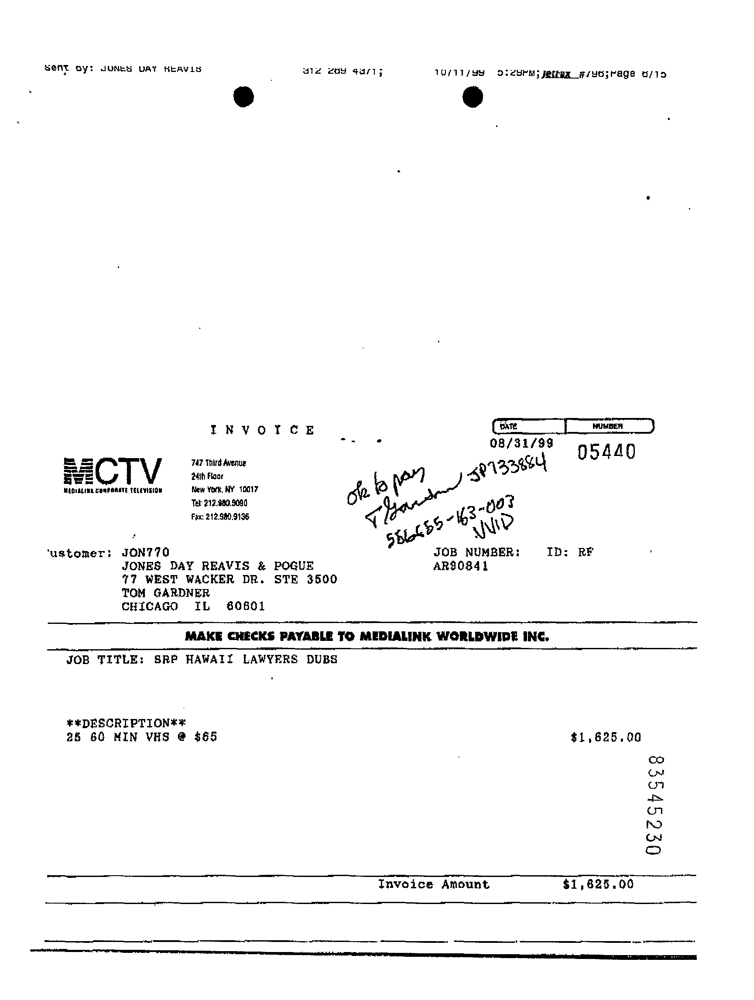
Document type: Invoice